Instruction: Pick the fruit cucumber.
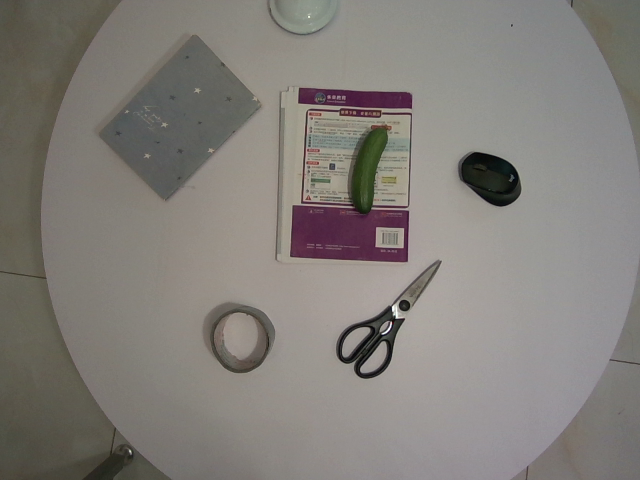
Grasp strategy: vertical